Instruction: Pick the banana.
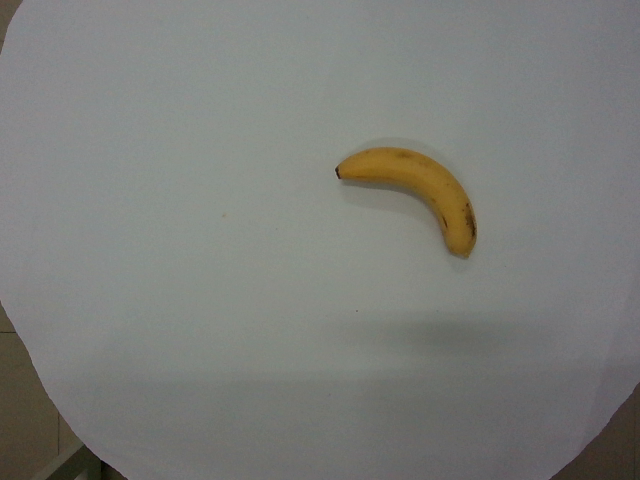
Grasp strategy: vertical